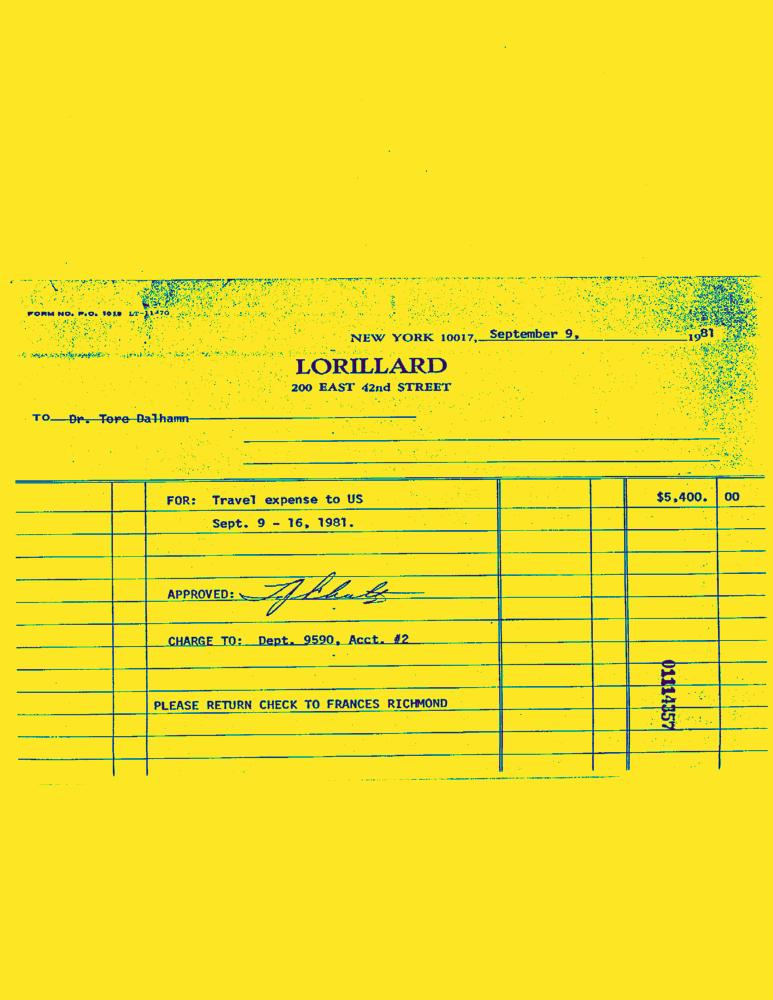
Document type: Invoice-Doc